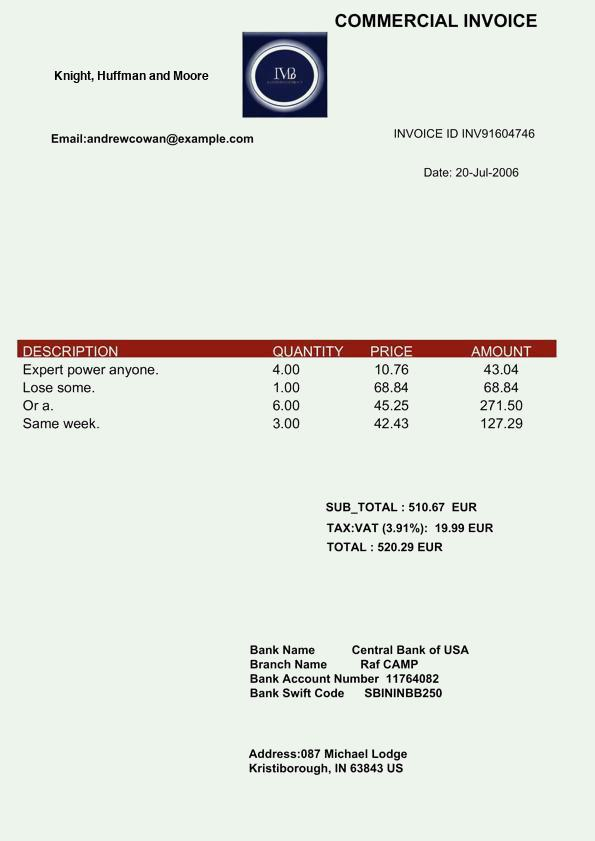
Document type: Invoice